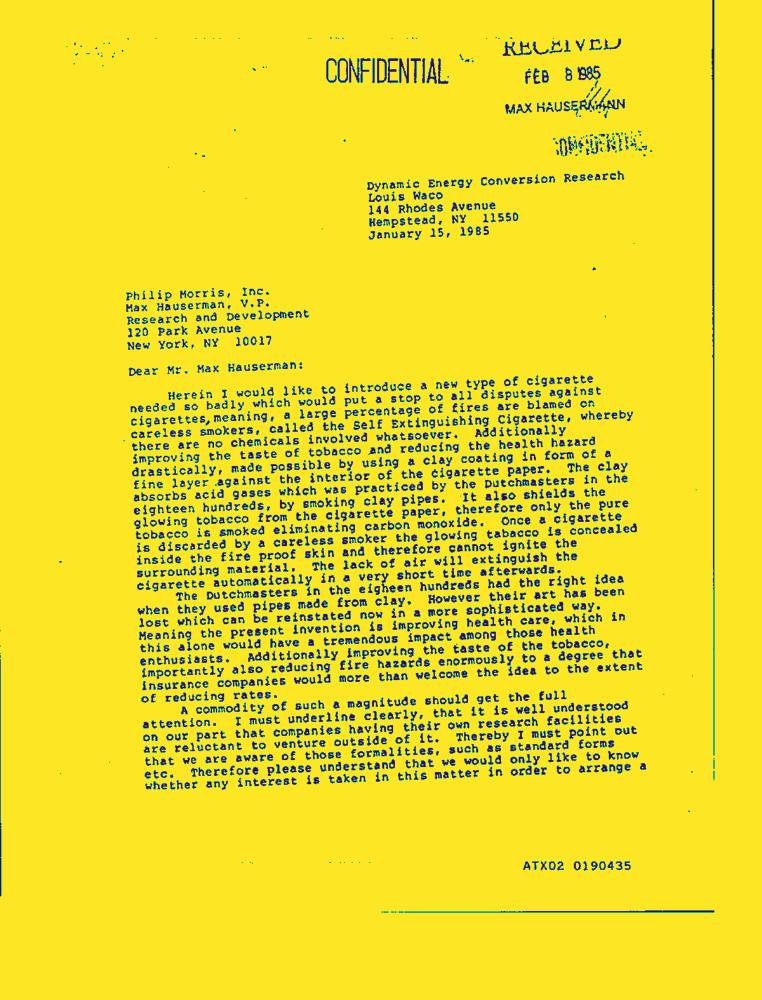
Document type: Letter-Doc